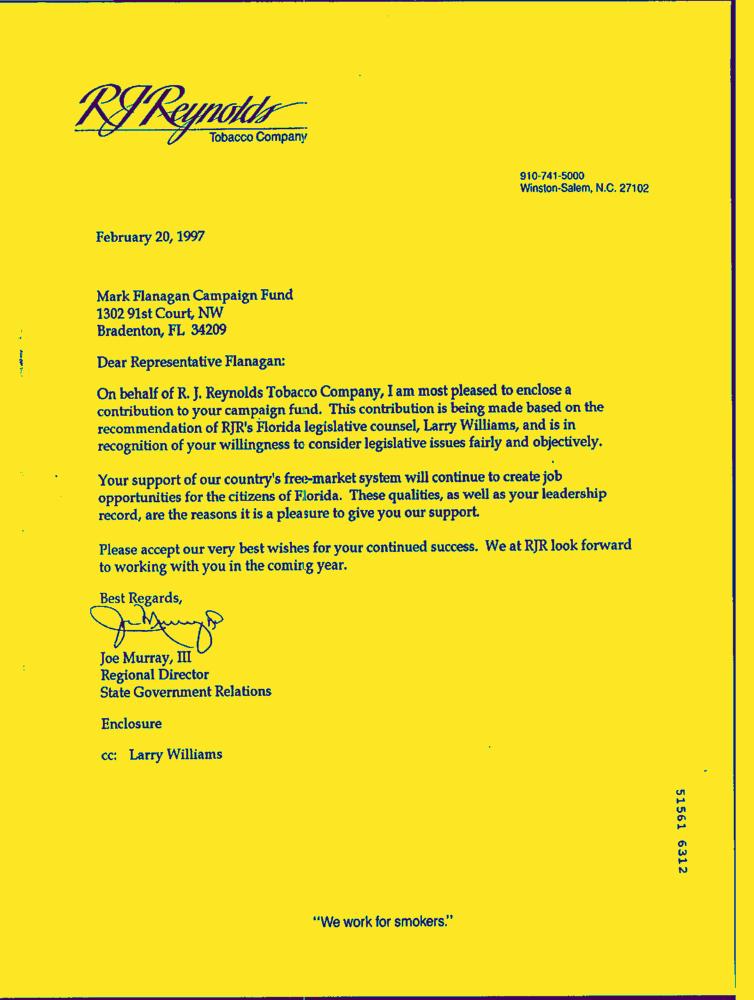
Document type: Invoice-Doc